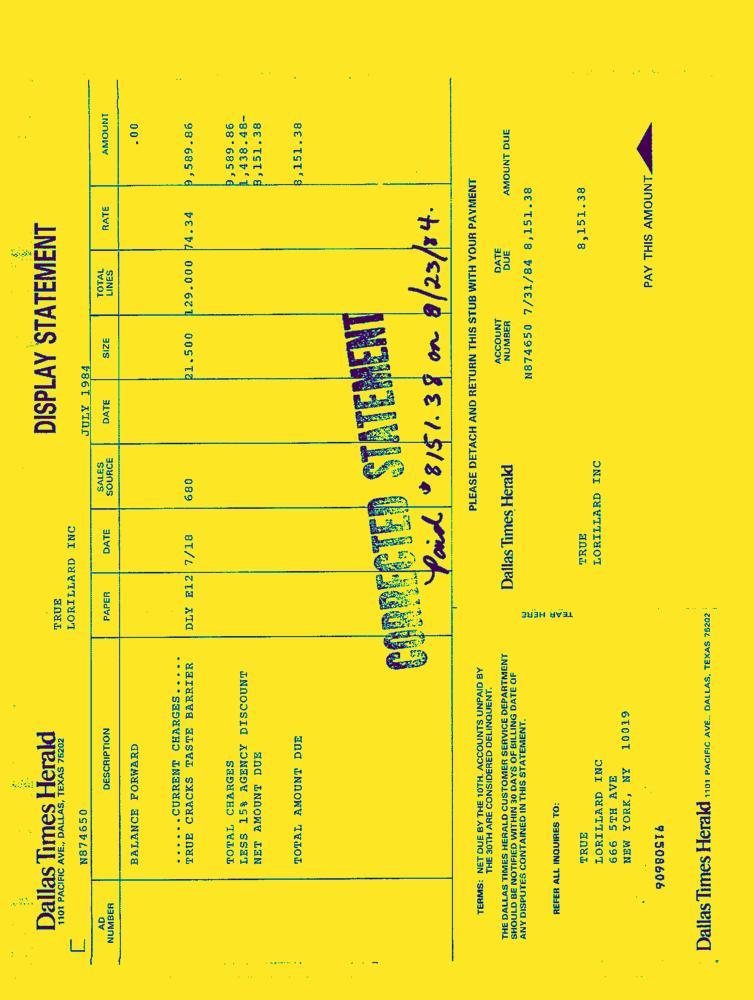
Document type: Invoice-Doc